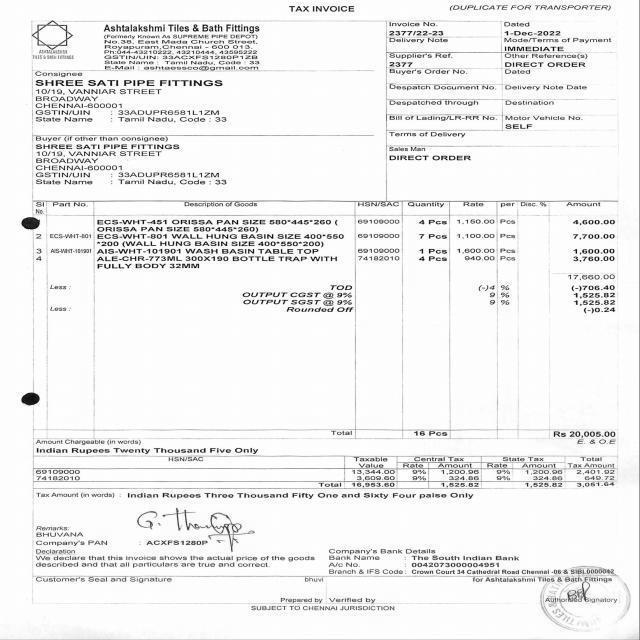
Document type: Invoice